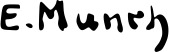
Signature of: edvard munch